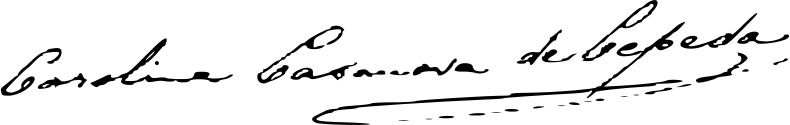
Signature of: carolina casanova de cepeda